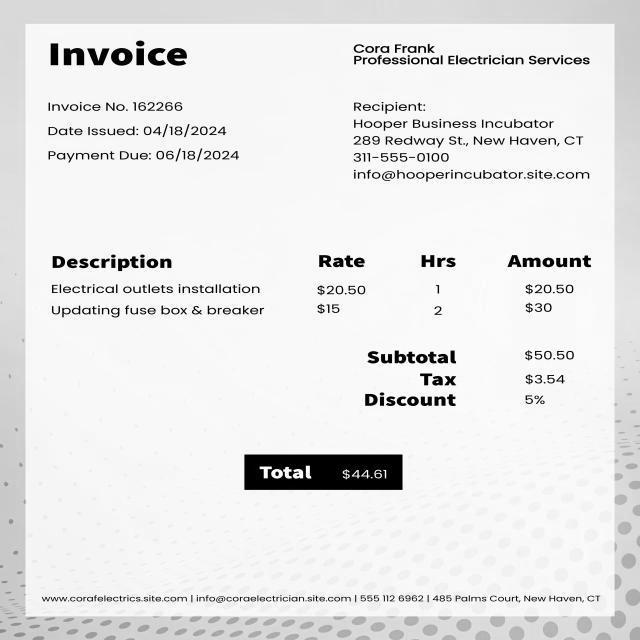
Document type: Invoice